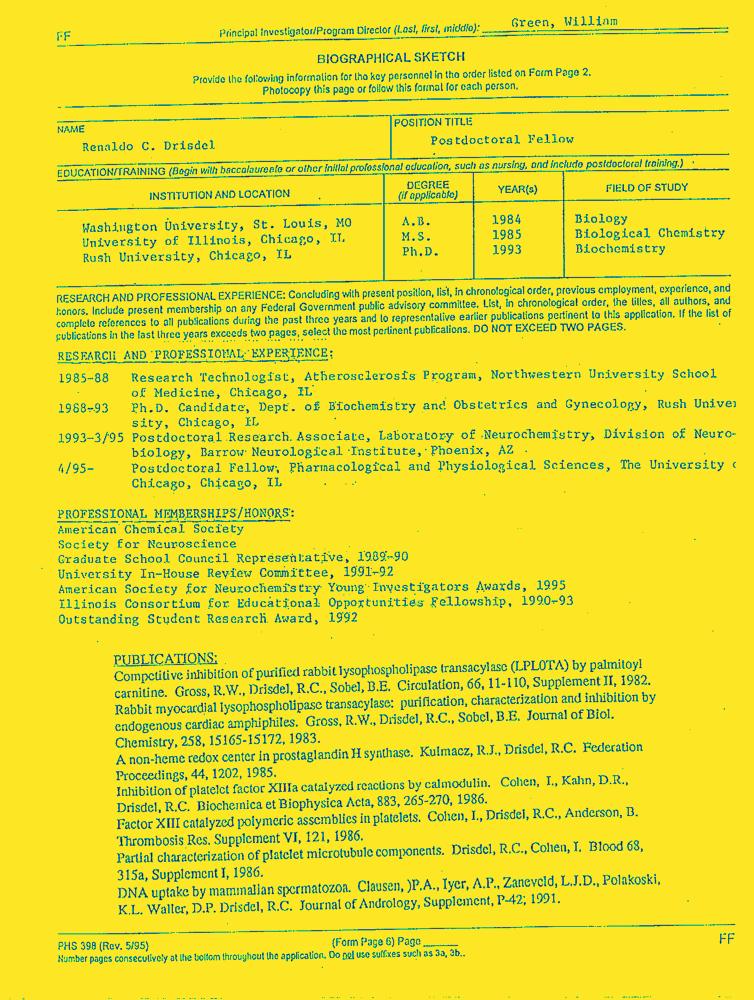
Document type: Resume-Doc